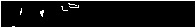
Signature of: nehemiah walter